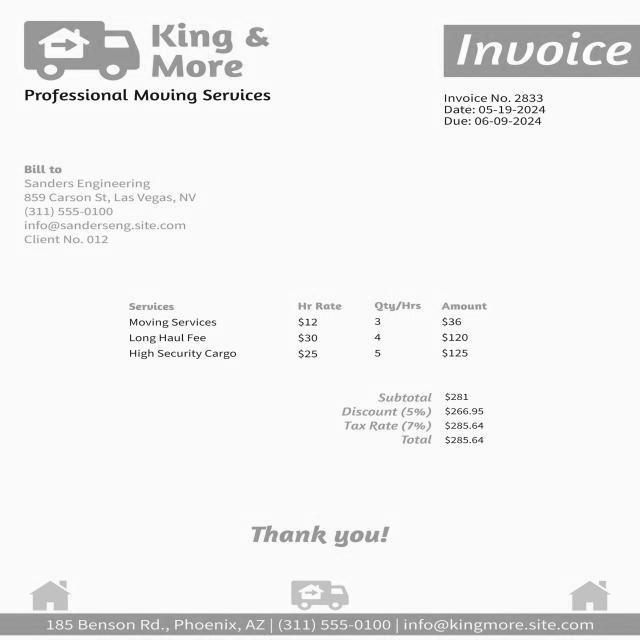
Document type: Invoice